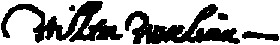
Signature of: willem usselincx